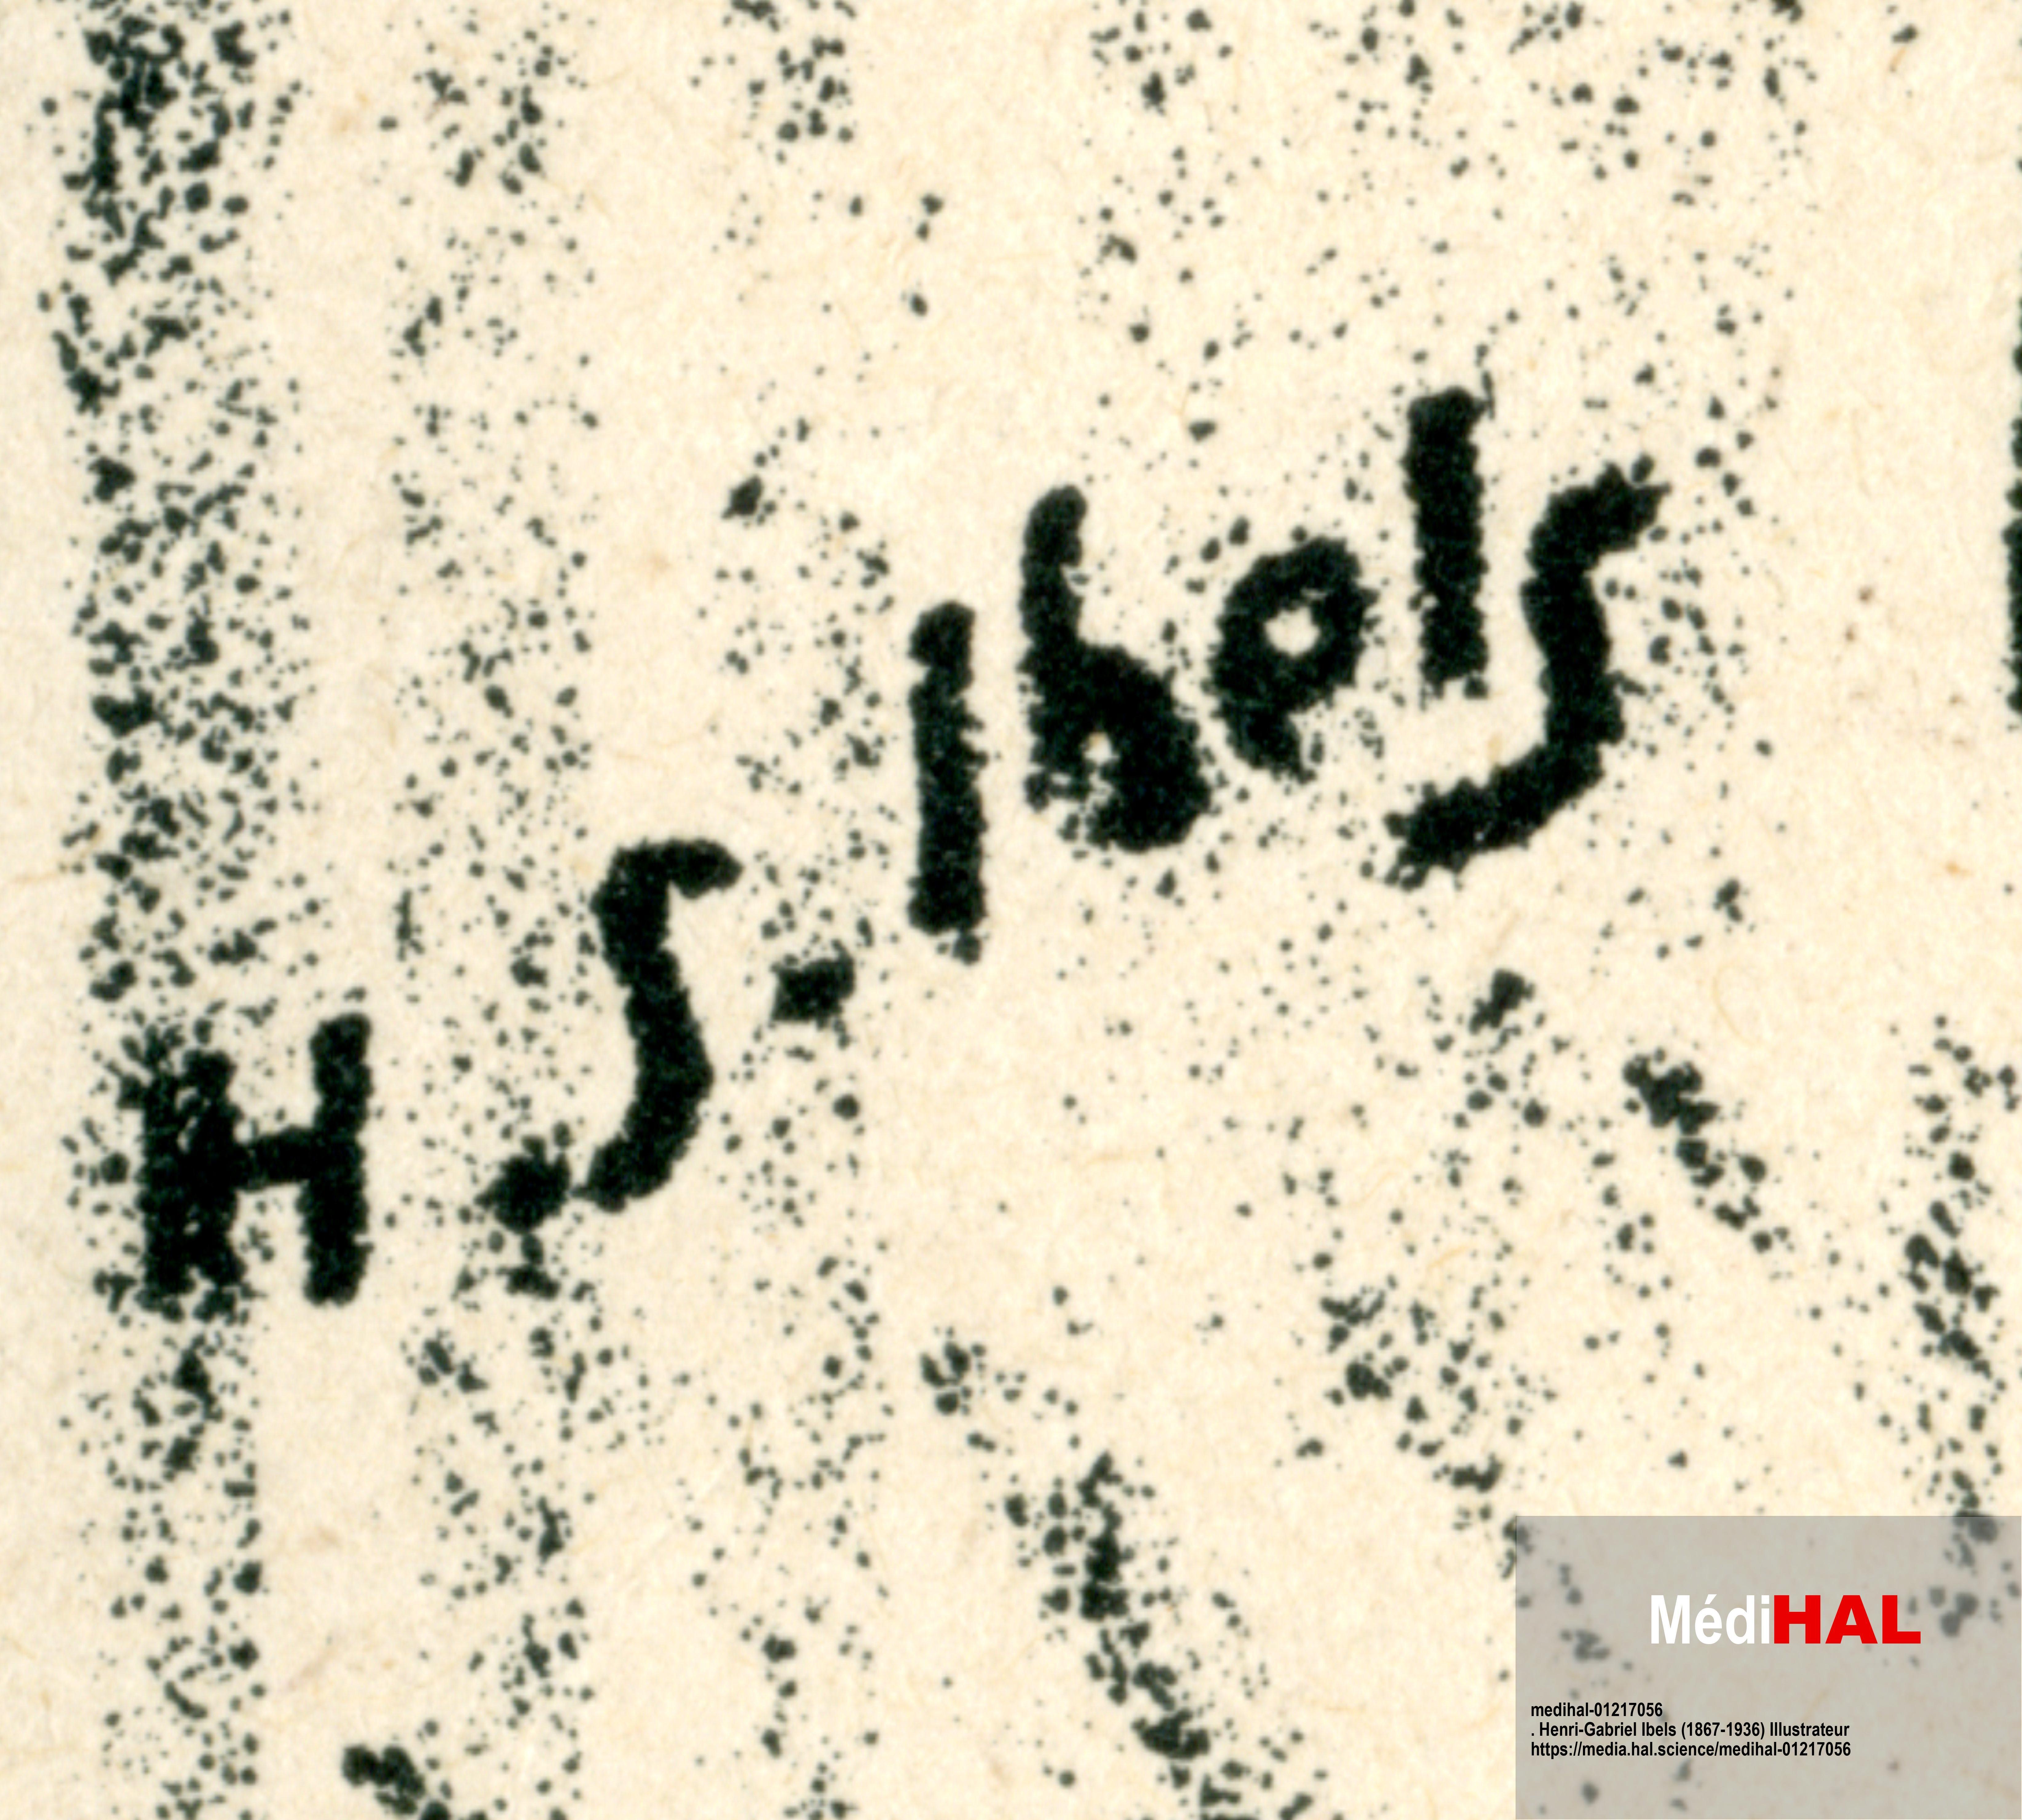
Signature of: henri gabriel ibels